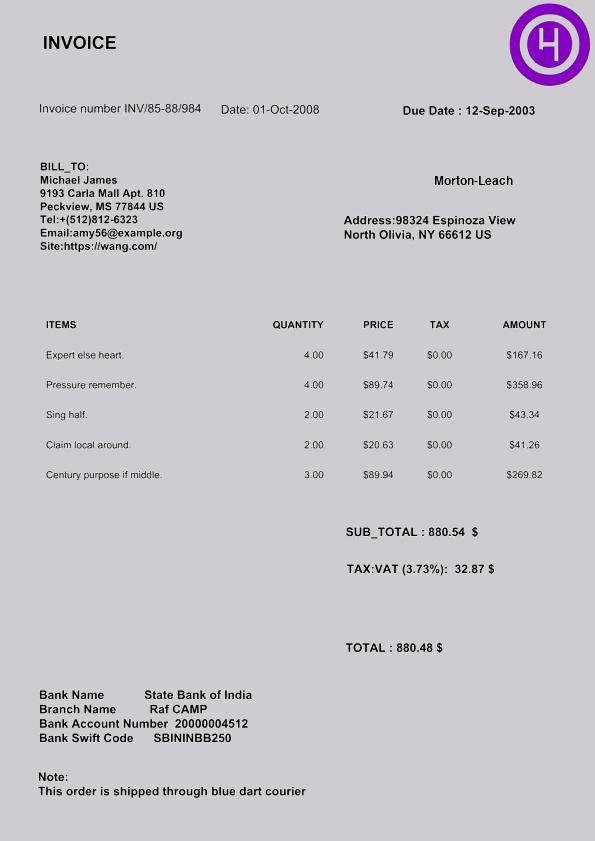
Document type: Invoice